Question: What is the address or location of the property listed in the document?
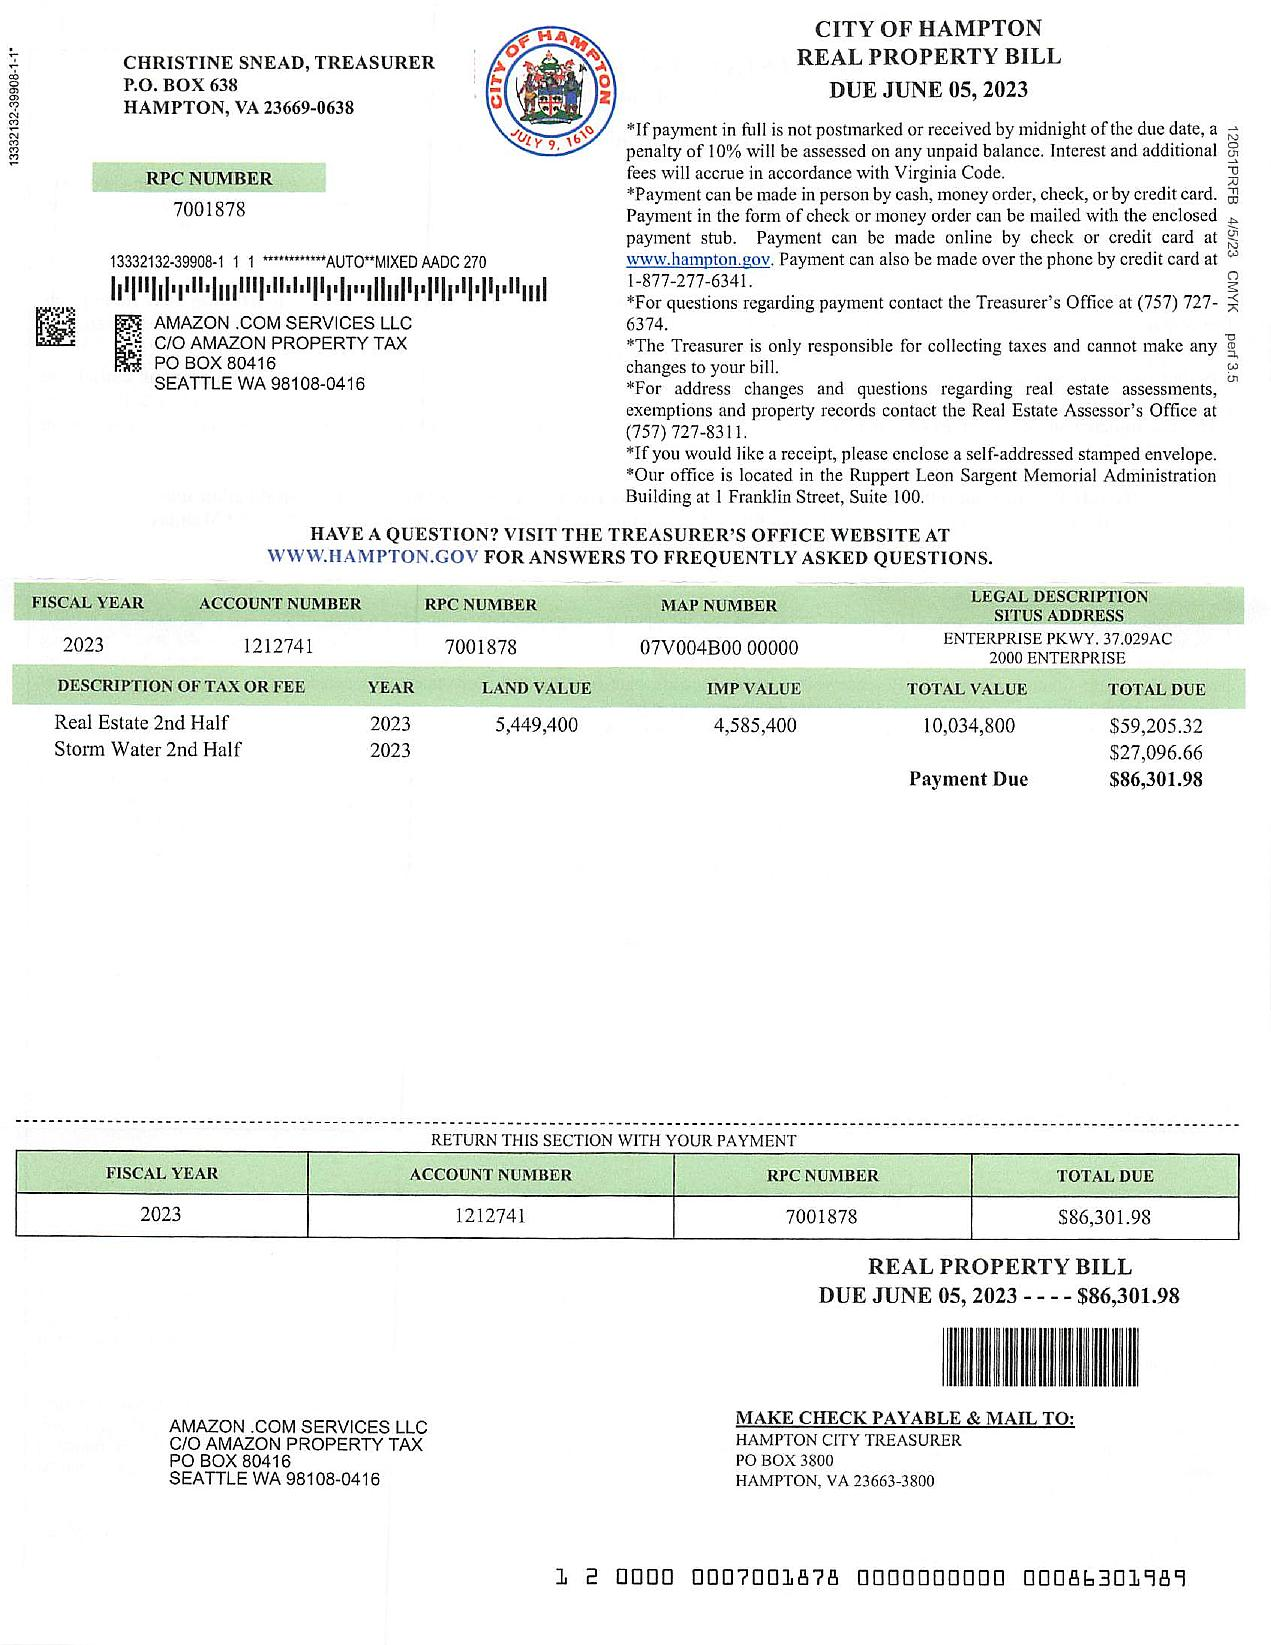
Answer: "ENTERPRISE PKWY, 37.0292AC 2000 ENTERPRISE"